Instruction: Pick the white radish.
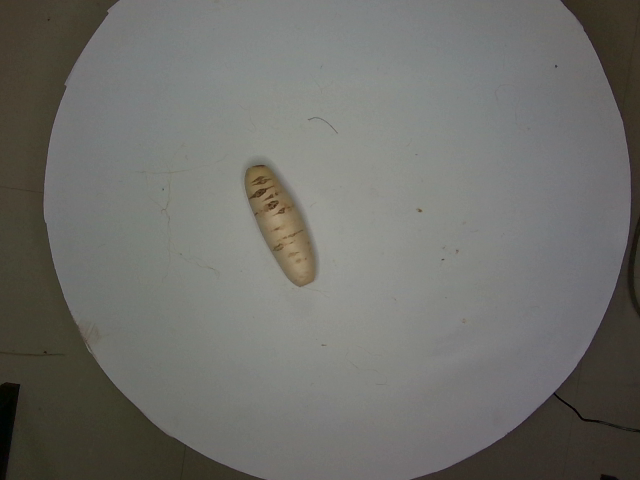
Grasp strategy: vertical